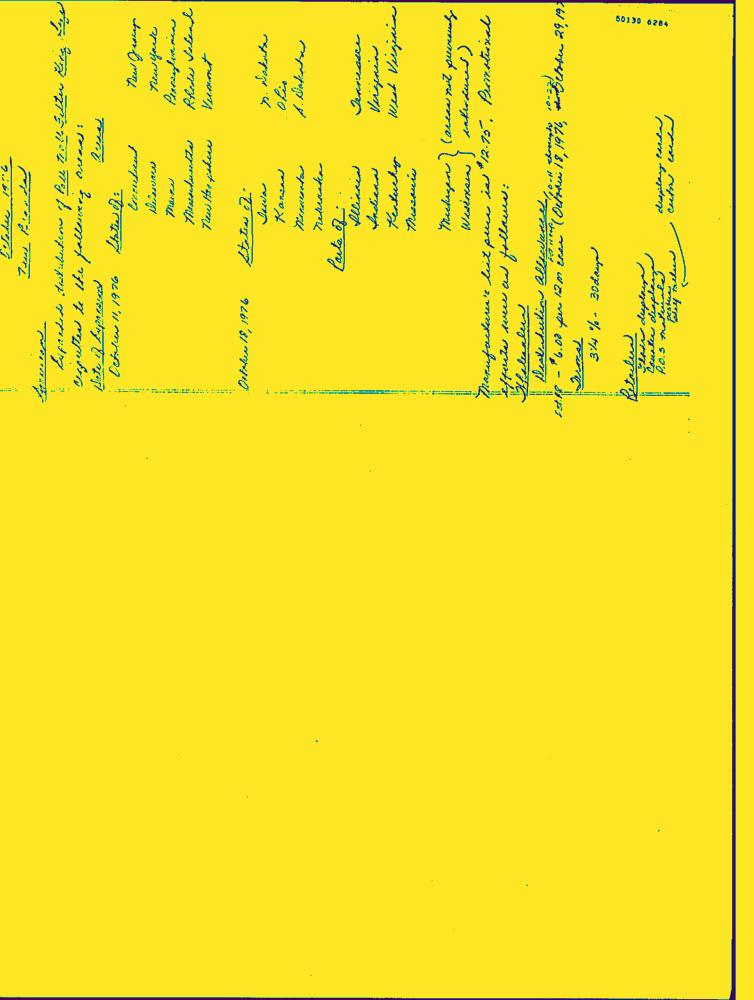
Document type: Hand-Written